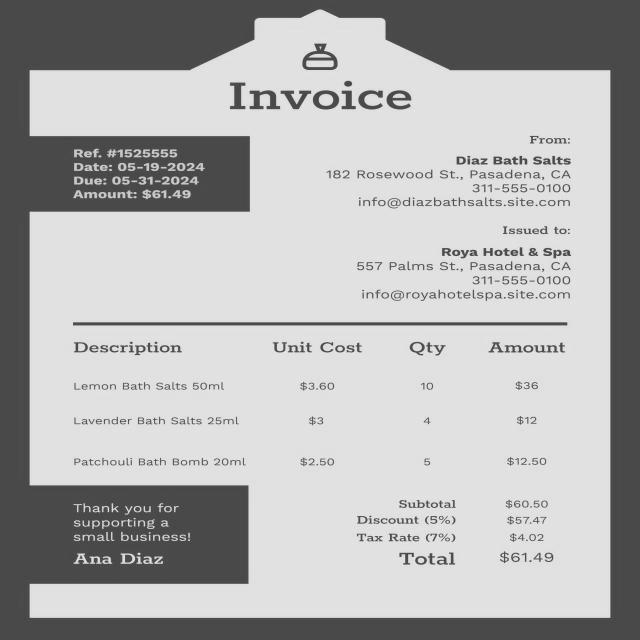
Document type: Invoice